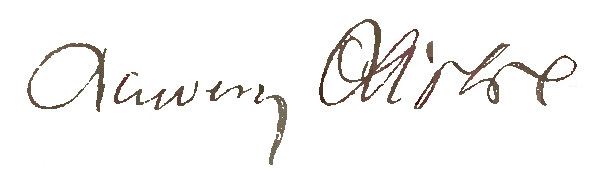
Signature of: ksawery liske